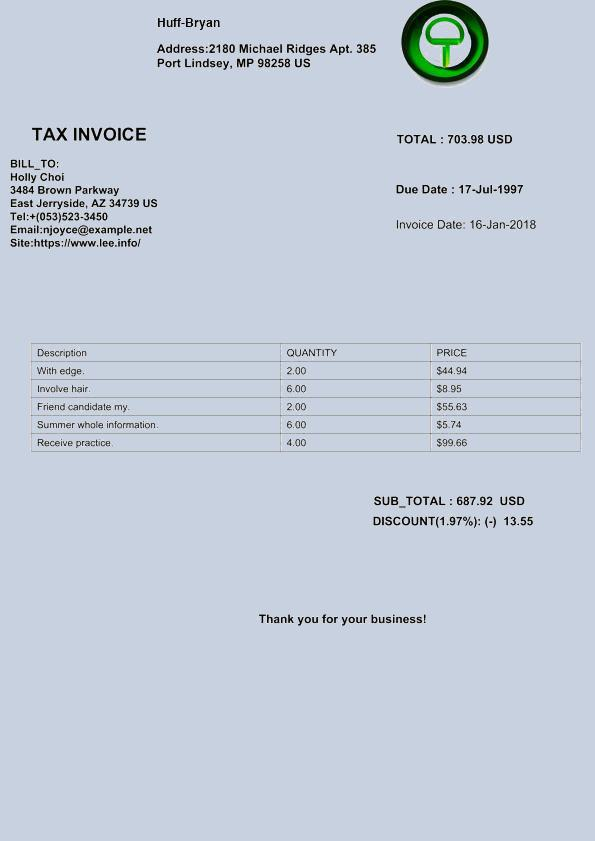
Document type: Invoice